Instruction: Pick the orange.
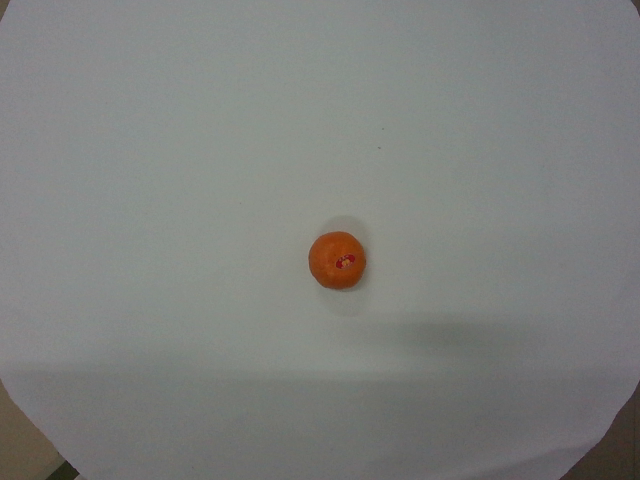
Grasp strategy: vertical